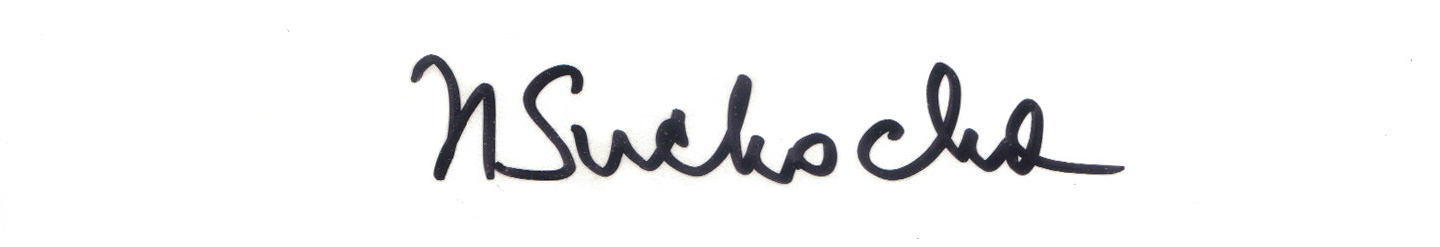
Signature of: hanna suchocka